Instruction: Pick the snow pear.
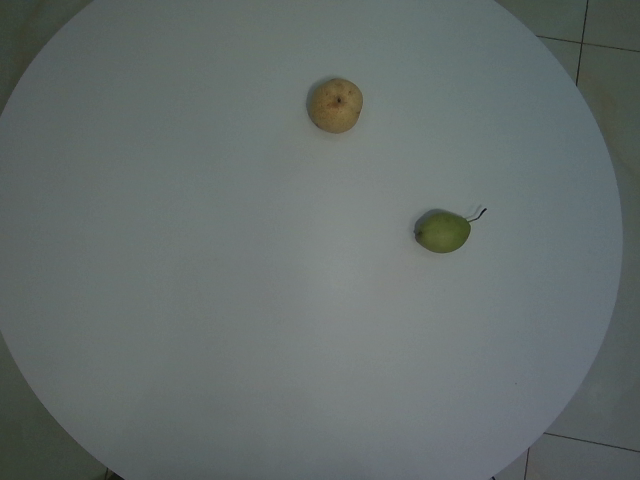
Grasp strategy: vertical